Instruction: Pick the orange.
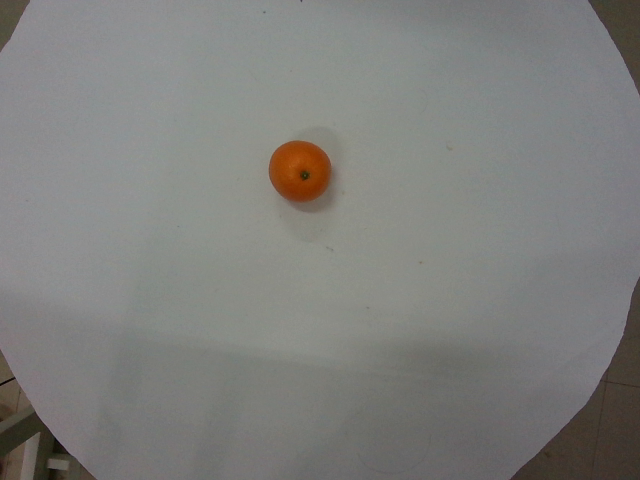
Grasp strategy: vertical